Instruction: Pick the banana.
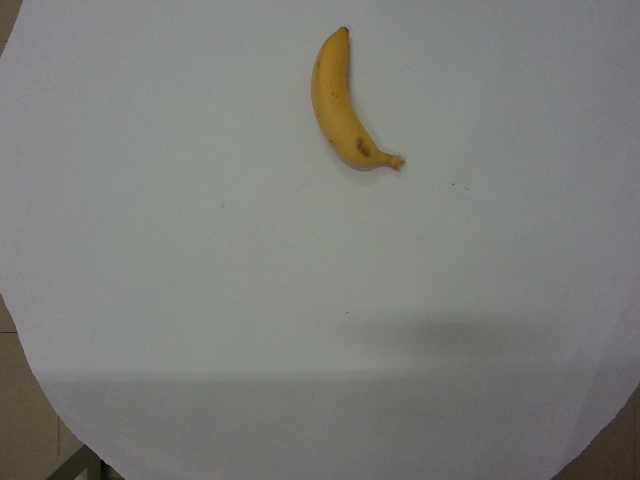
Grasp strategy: vertical